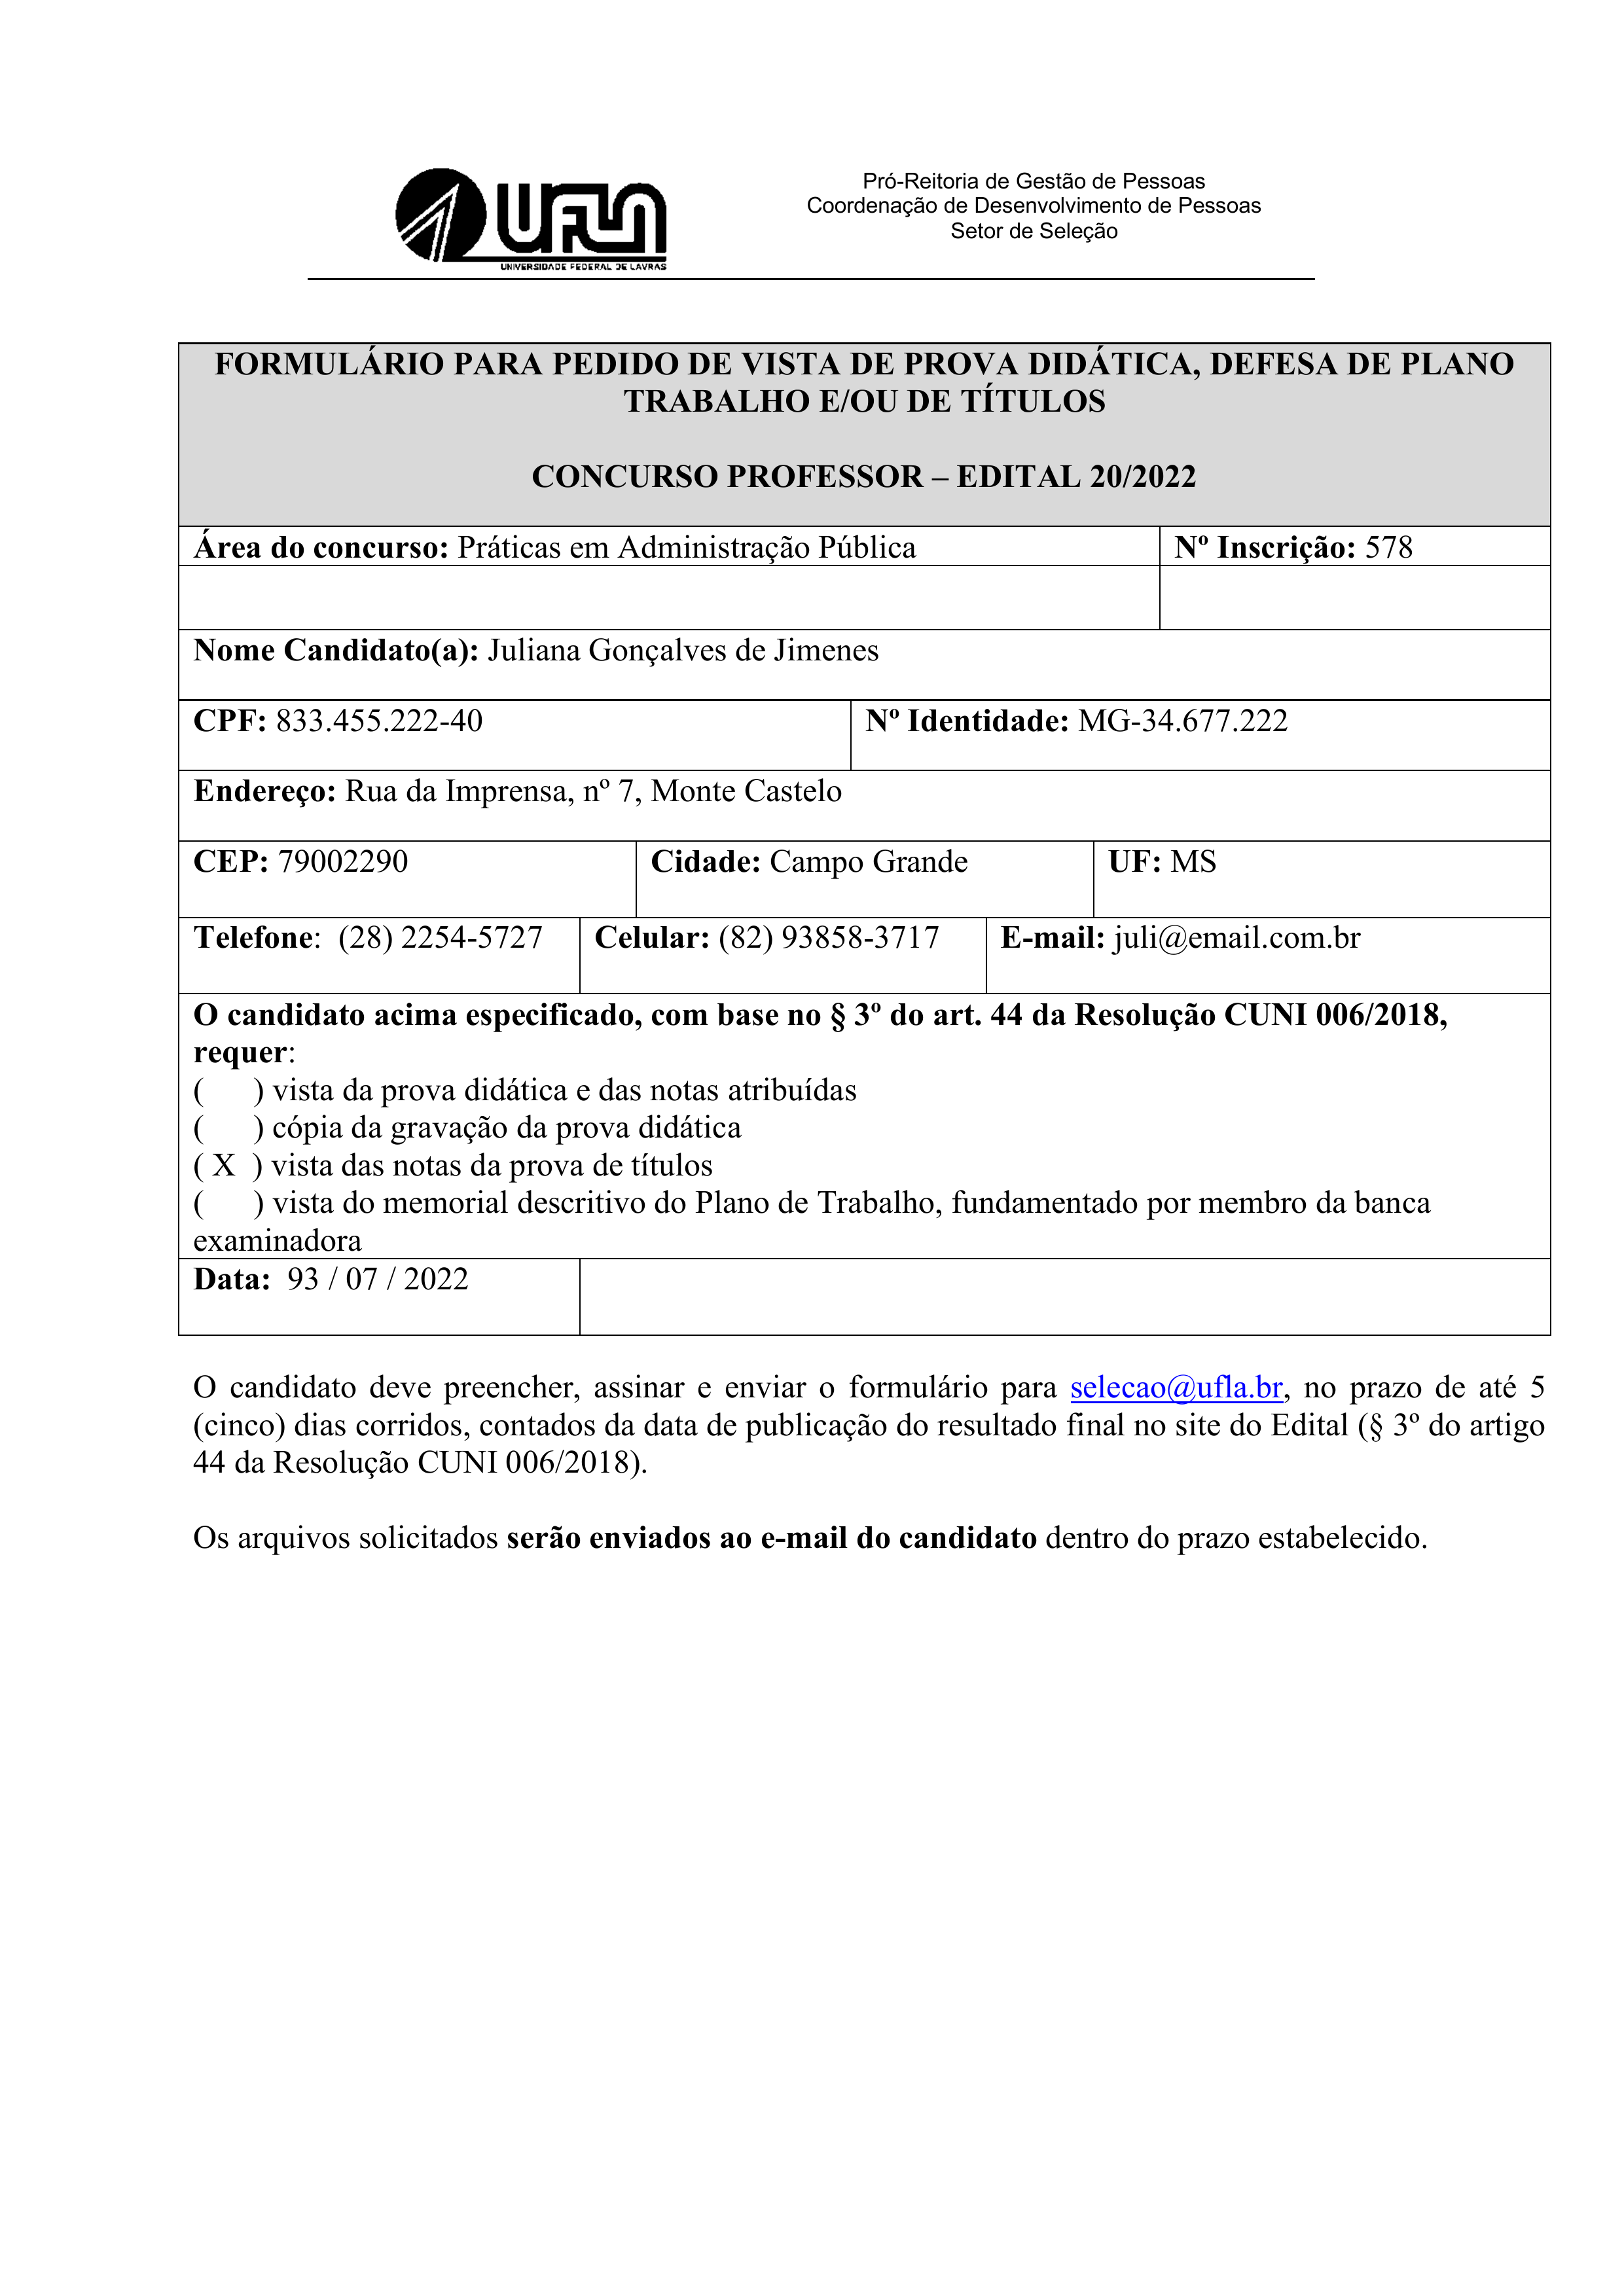
Pró-Reitoria de Gestão de Pessoas
UFLA
Coordenação de Desenvolvimento de Pessoas
Setor de Seleção
UNIVERSIDADE FEDERAL DE LAVRAS
FORMULÁRIO PARA PEDIDO DE VISTA DE PROVA DIDÁTICA, DEFESA DE PLANO TRABALHO E/OU DE TITULOS
CONCURSO PROFESSOR — EDITAL 20/2022
Area do concurso:
Práticas em Administração Pública
Nº Inscrição:
578
Nome Candidato(a):
Juliana Gonçalves de Jimenes
CPF:
833.455.222-40
Nº Identidade:
MG-34.677.222
Endereço:
Rua da Imprensa, nº 7, Monte Castelo
CEP:
79002290
Cidade:
Campo Grande
UF:
MS
Telefone:
(28) 2254-5727
Celular:
(82) 93858-3717
E-mail:
juli@email.com.br
O candidato acima especificado, com base no $ 3º do art. 44 da Resolução CUNI 006/2018, requer:
() vista da prova didática e das notas atribuidas
() cópia da—gravação da prova didática
vista das notas da prova de títulos
(X)
() vista do memorial descritivo do Plano de Trabalho, fundamentado por membro da banca examinadora
Data:
93 / 07 /2022
O candidato deve preencher, assinar e enviar o formulário para selecao@ufla.br, no prazo de até 5 (cinco) dias corridos, contados da data de publicação do resultado final no site do Edital (§ 3º do artigo 44 da Resolução CUNI 006/2018).
Os arquivos solicitados serão enviados ao e-mail do candidato dentro do prazo estabelecido.